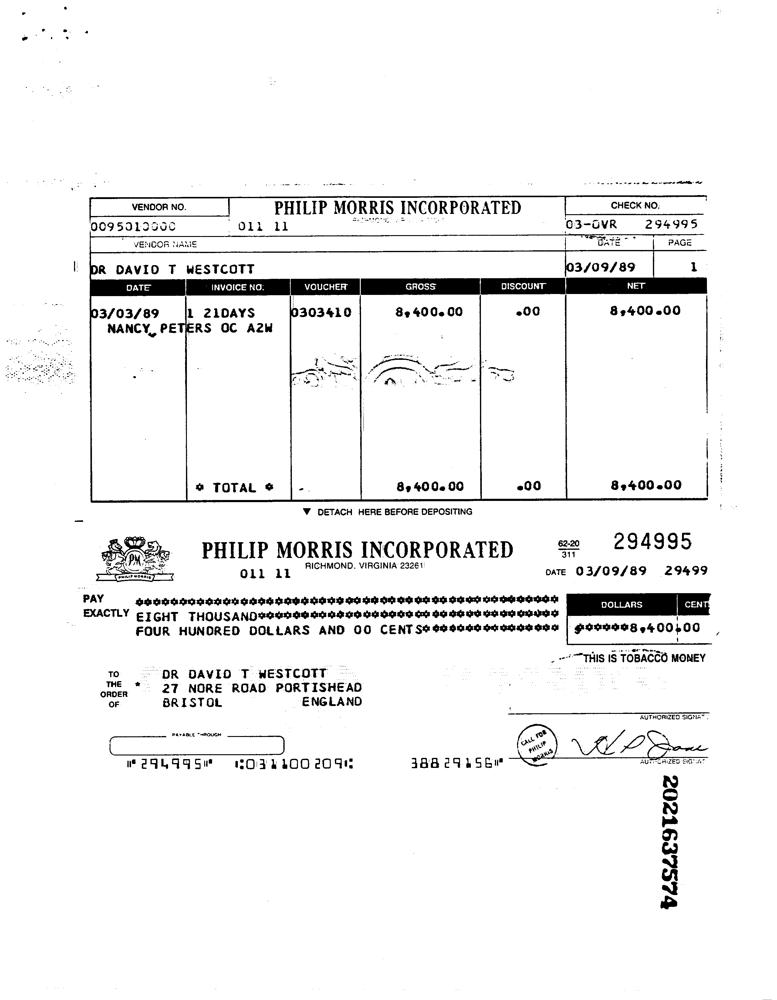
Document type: Invoice